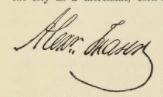
Signature of: alexander fraser